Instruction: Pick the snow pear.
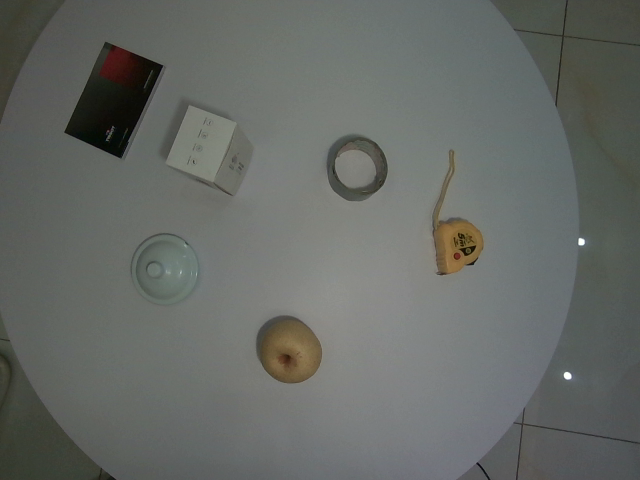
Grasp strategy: vertical